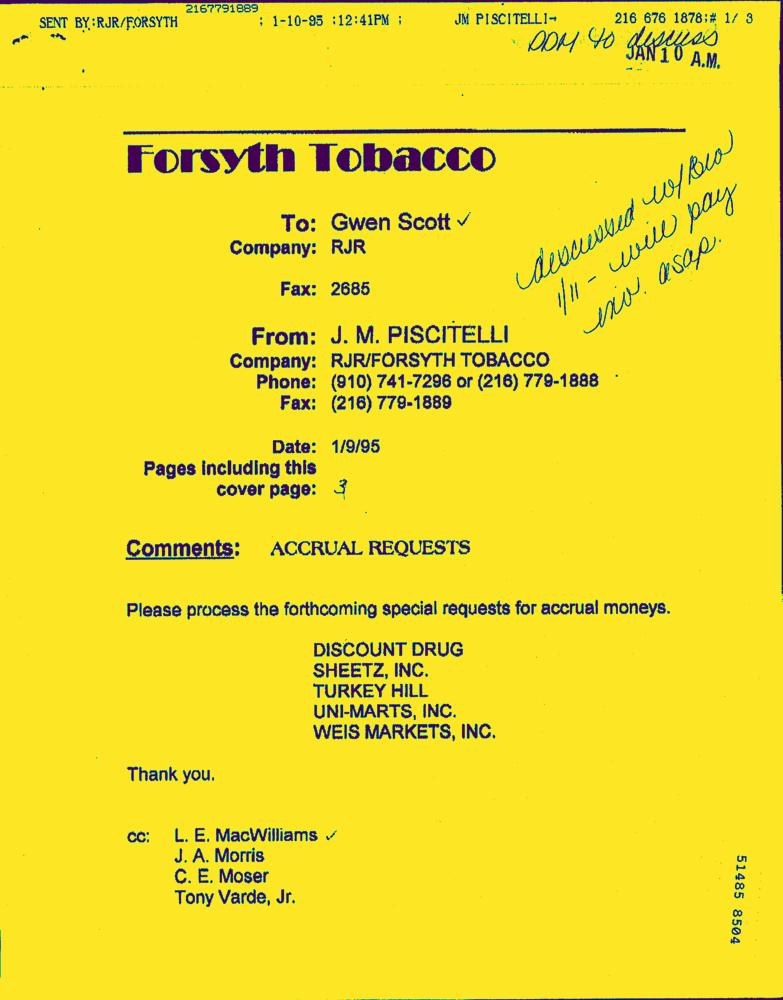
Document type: Invoice-Doc